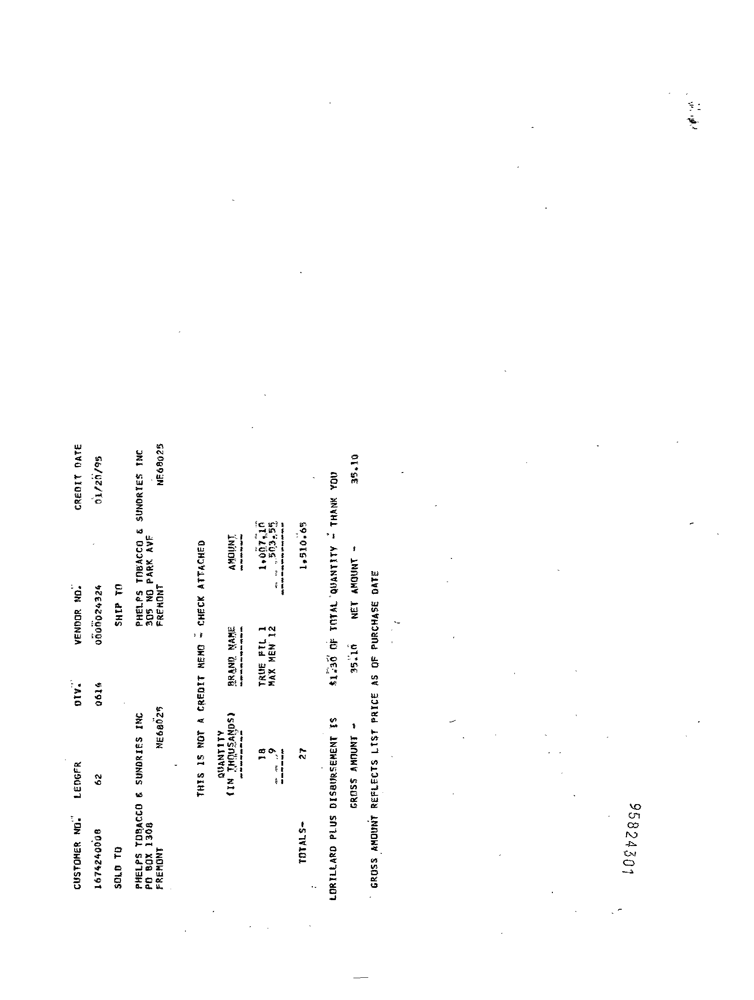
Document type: Invoice